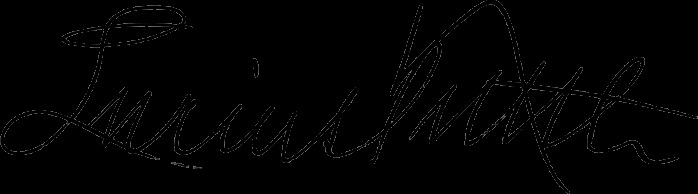
Signature of: lucius tuttle